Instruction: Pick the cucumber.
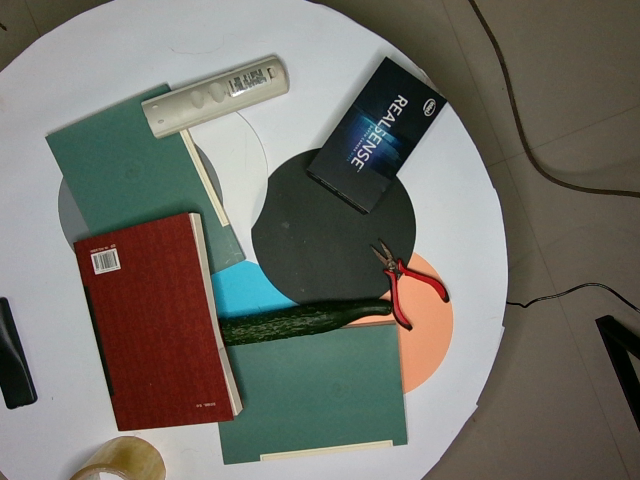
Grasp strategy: vertical